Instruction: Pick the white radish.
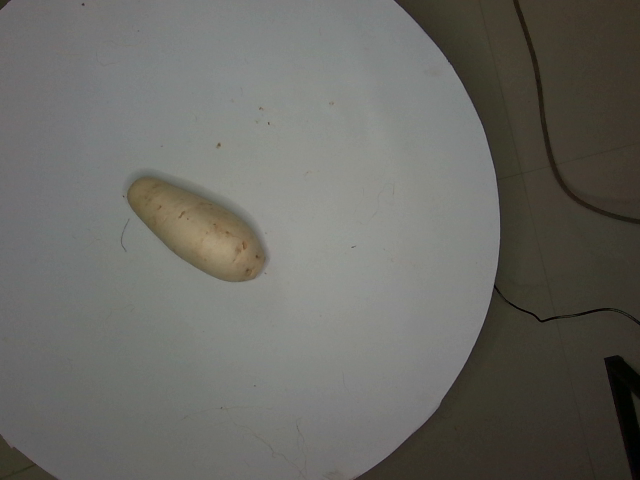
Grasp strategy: vertical